Question: What might the diagnosis be?
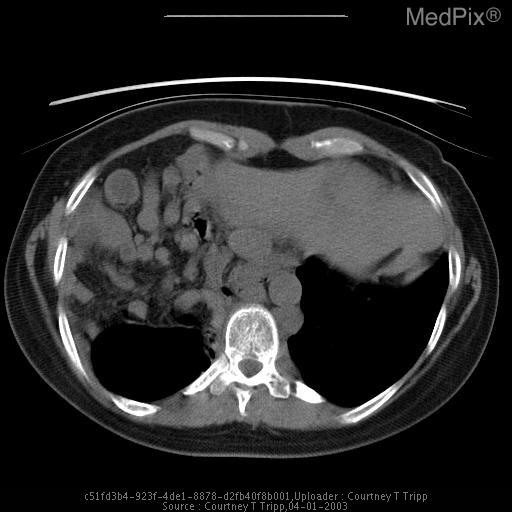
Answer: The possible diagnosis includes Differential Diagnosis:  Congenital diaphragmatic hernia: Bochdalek, Morgagni, Paraesophageal hernia through esophageal hiatus.  Traumatic diaphragmatic hernia.  Diaphragmatic eventration..